Question: What is the main concern?
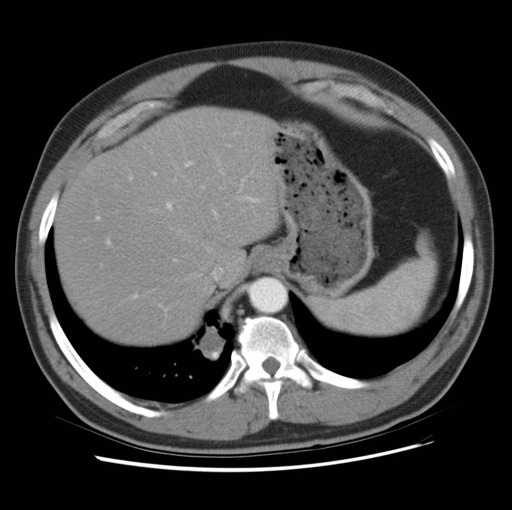
Answer: The findings suggest Non-enhanced virtual colonoscopy images demonstrate a soft tissue density mass within the right lower lobe.

Intravenous contrast enhanced CT of the chest demonstrates a well-defined mass within the right lower lobe with an arterial supply arising from the abdominal aorta.  Lung window images demonstrate no air-filled bronchi within the mass.

3D reconstructed image from the Vitrea workstation demonstrates the mass within the right lower lobe adjacent to the right hemi-diaphragm.. Intravenous contrast enhanced CT of the chest demonstrates a well-defined mass within the right lower lobe with an arterial supply arising from the abdominal aorta. Lung window images demonstrate no air-filled bronchi within the mass.. The patient might have a history of 54 year old male with a right lower lobe mass seen on virtual colonoscopy..